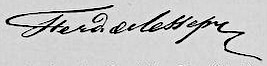
Signature of: ferdinand de lesseps